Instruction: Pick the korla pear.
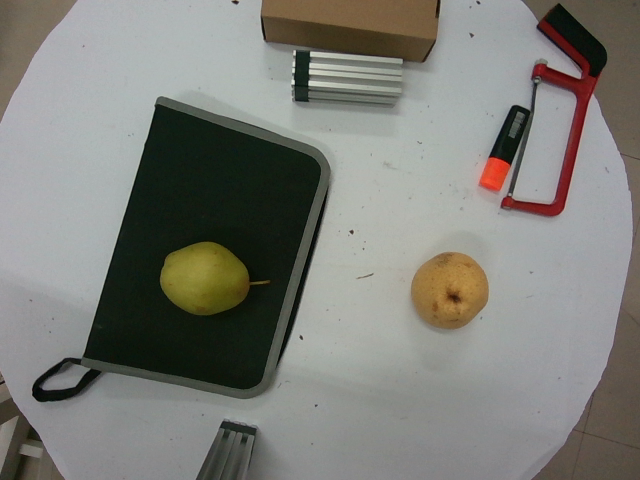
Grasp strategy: vertical